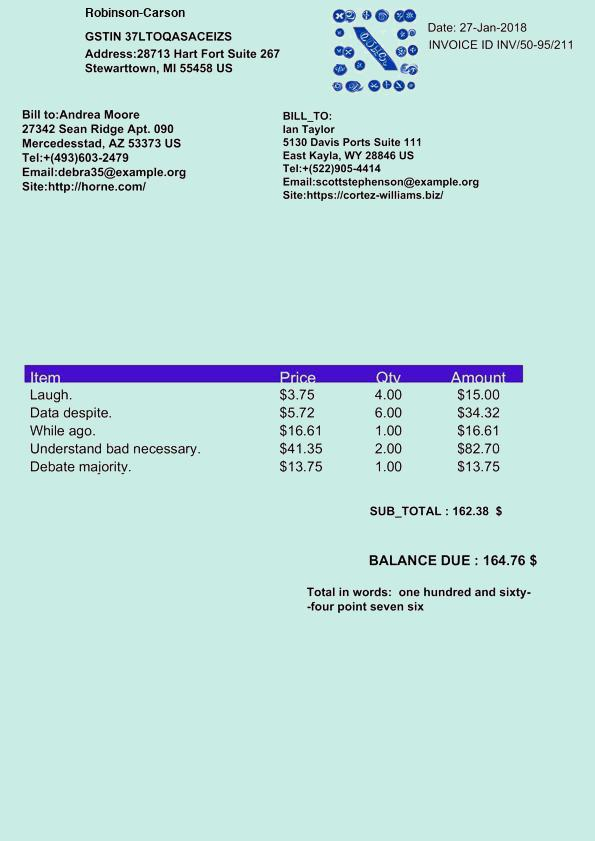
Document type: Invoice